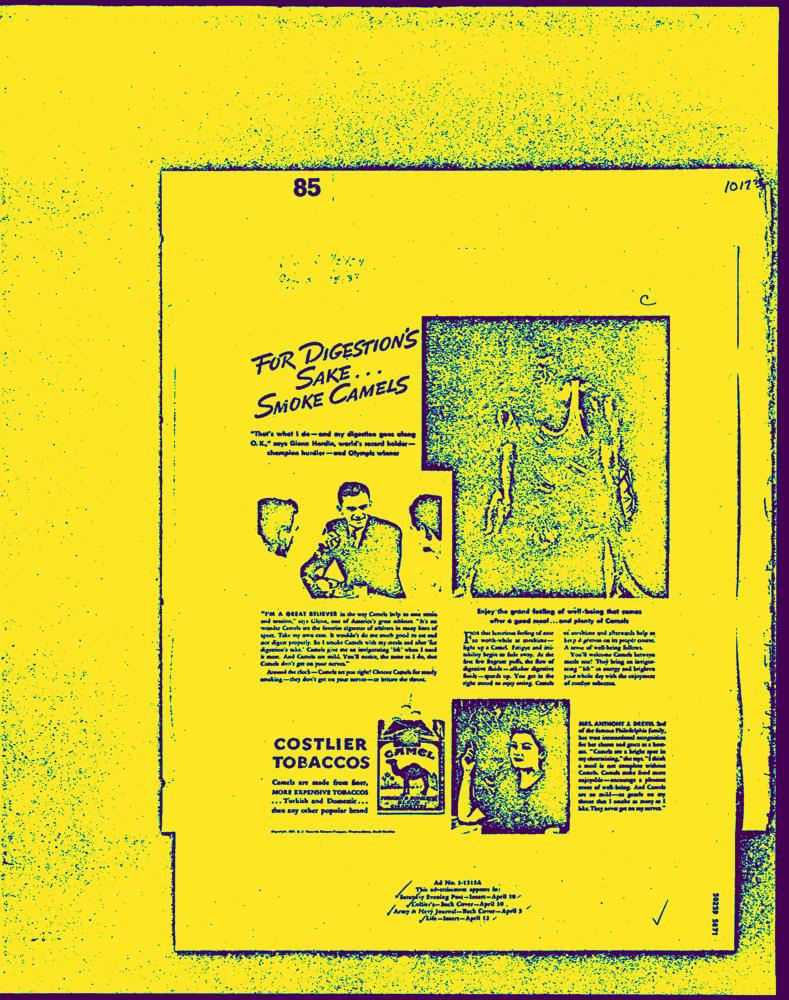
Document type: AD